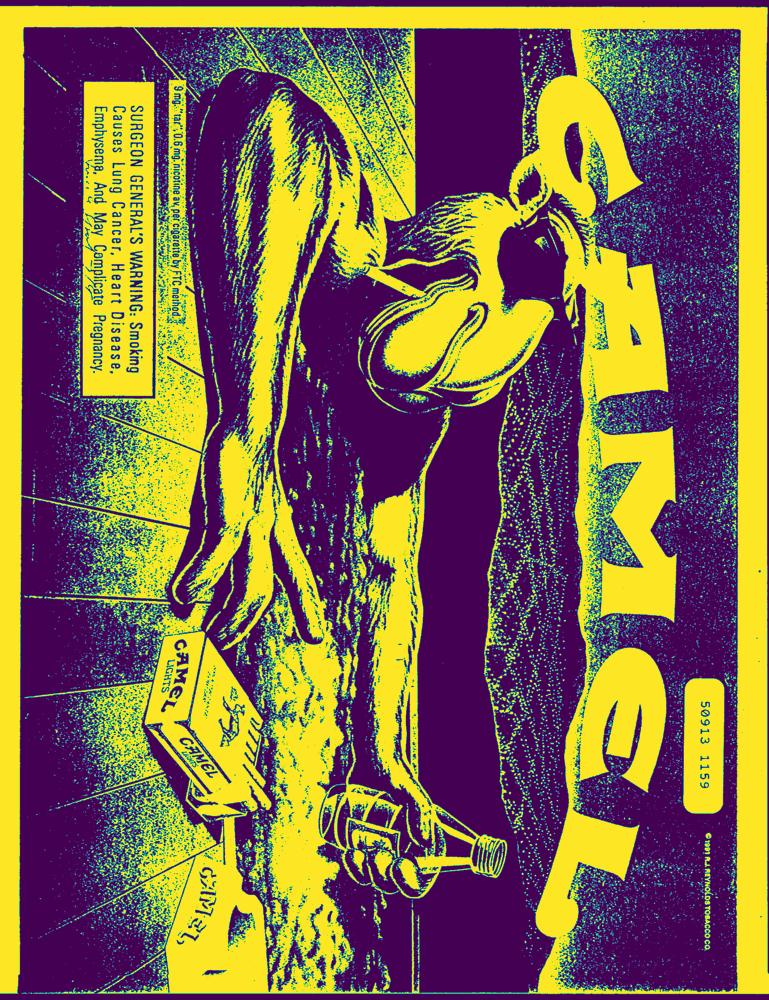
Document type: AD